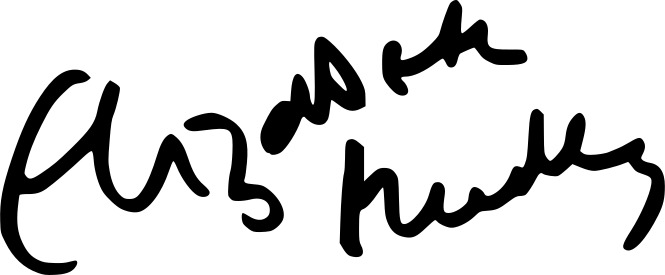
Signature of: elizabeth hurley